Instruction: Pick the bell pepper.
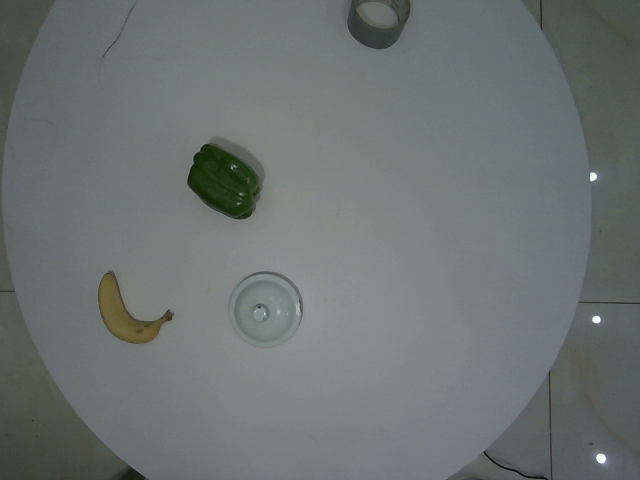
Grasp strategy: vertical